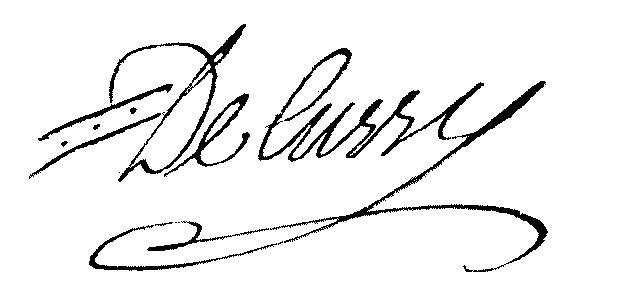
Signature of: gabriel de cussy